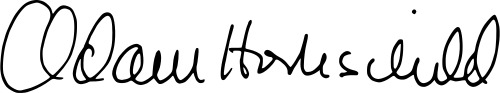
Signature of: adam hochschild